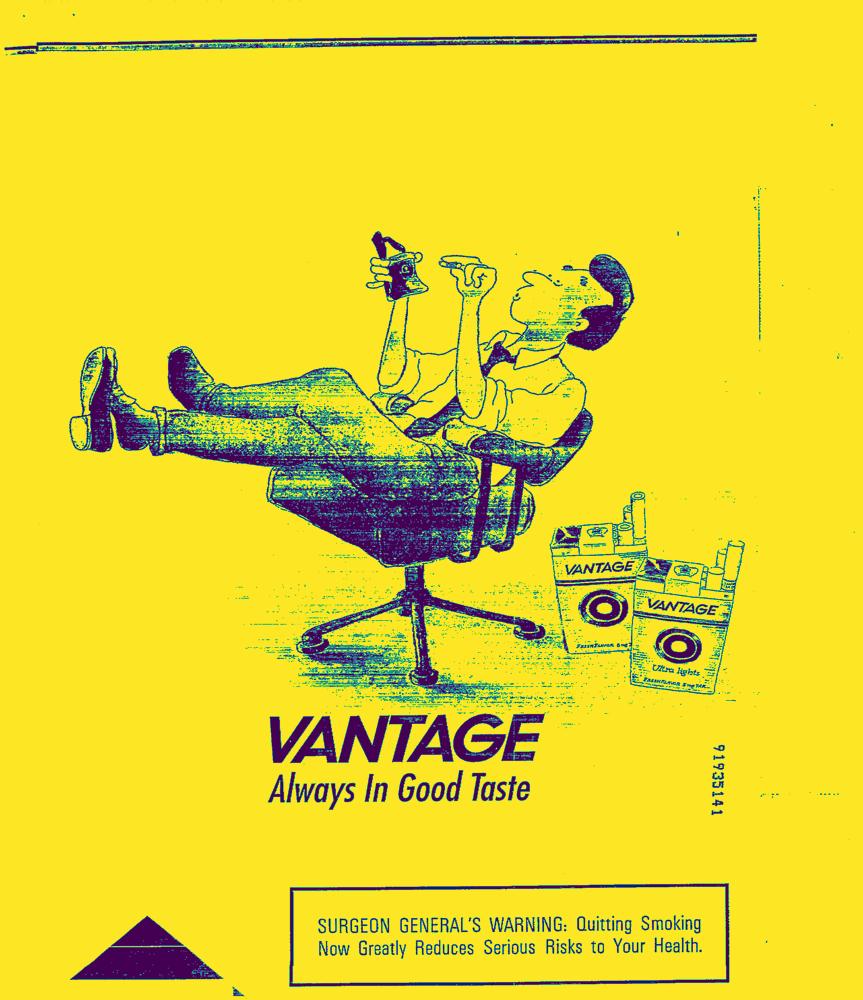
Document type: AD